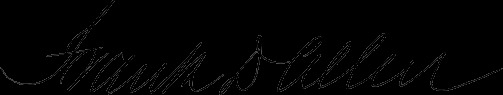
Signature of: frank dewey allen